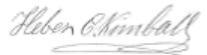
Signature of: heber c kimball